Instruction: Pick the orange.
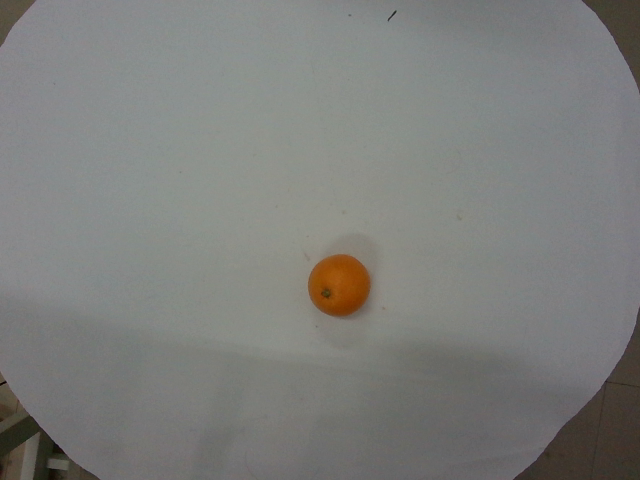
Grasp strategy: vertical